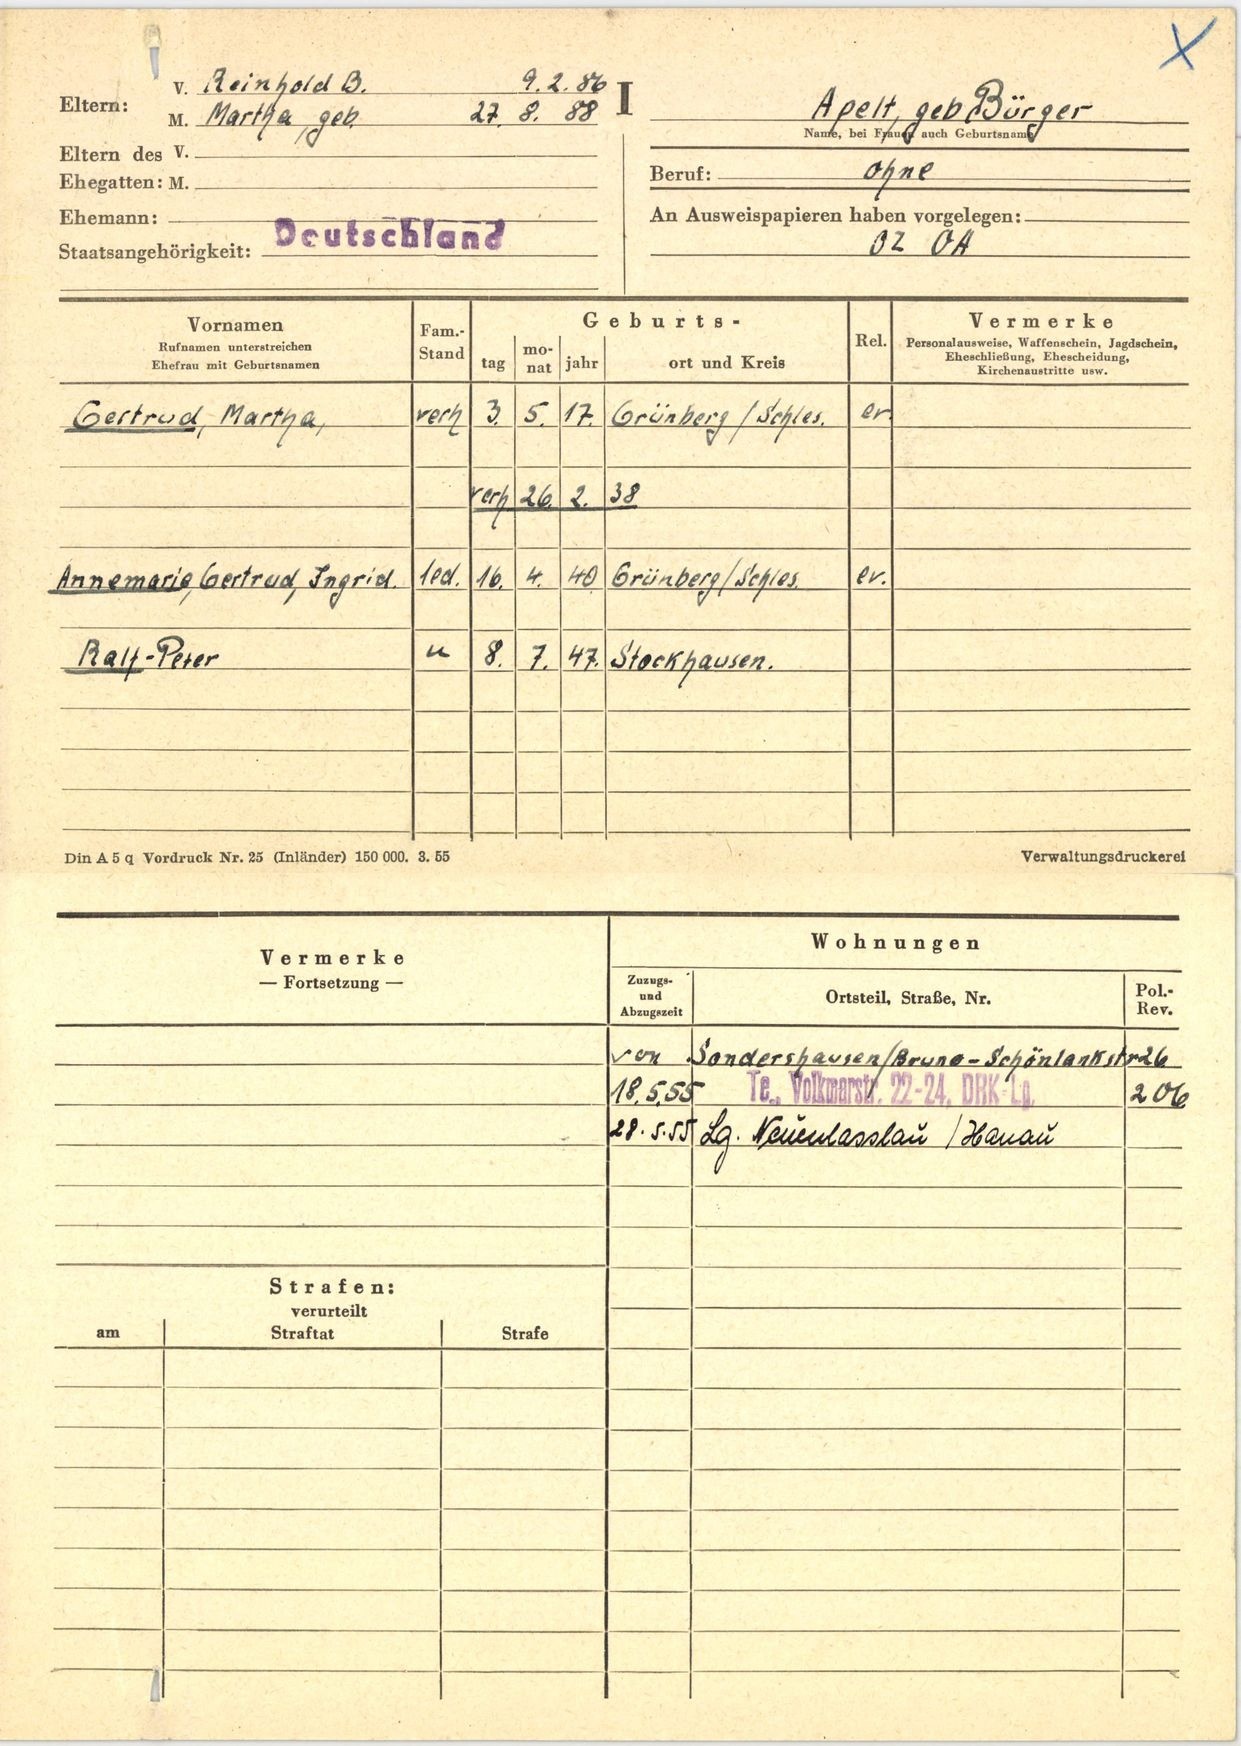
Apelt, geb Bürger